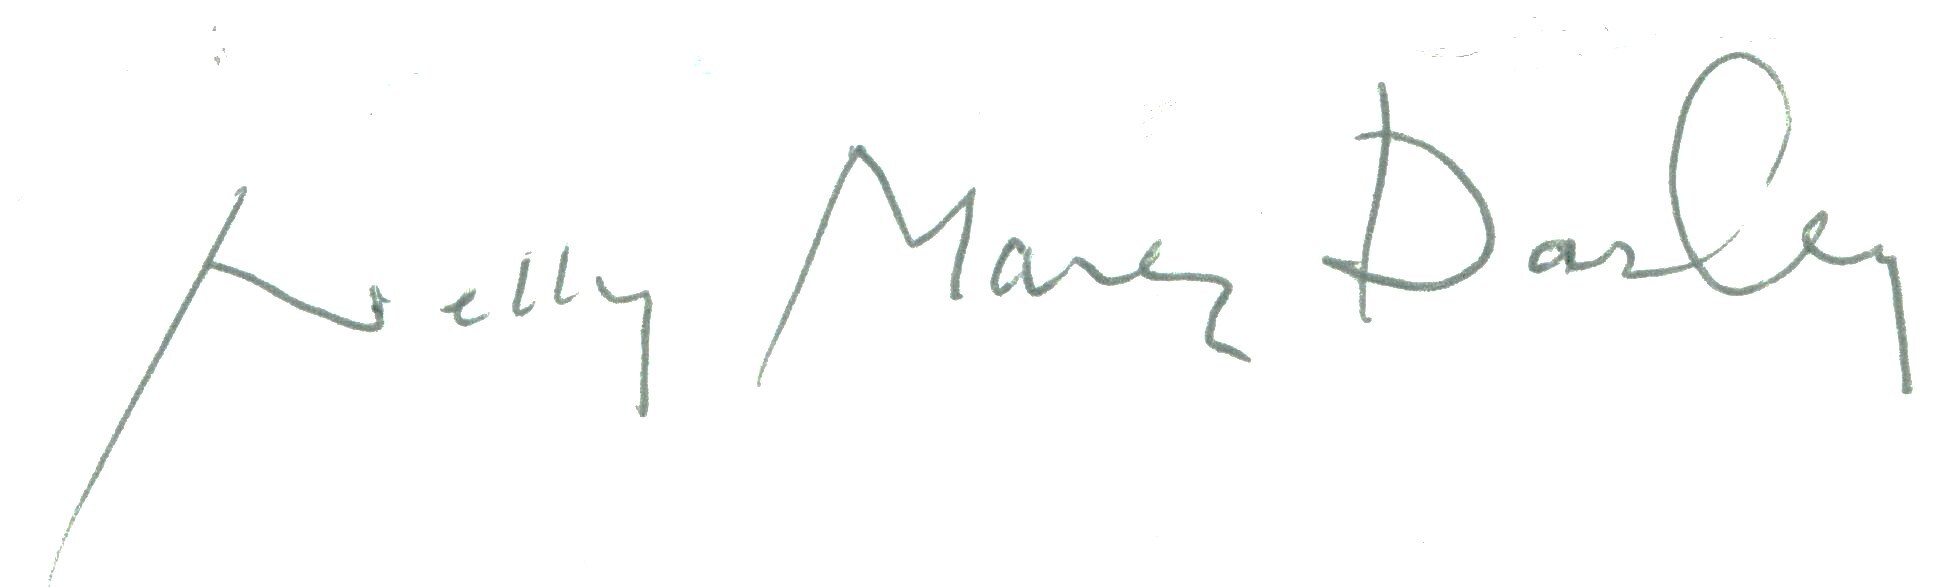
Signature of: nelly marez darley